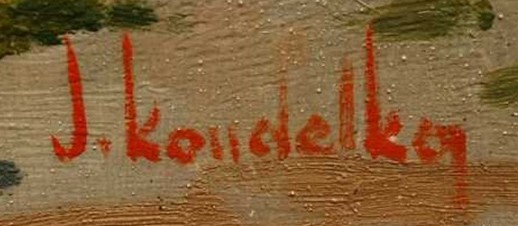
Signature of: josef koudelka